Question: What appears to be the issue?
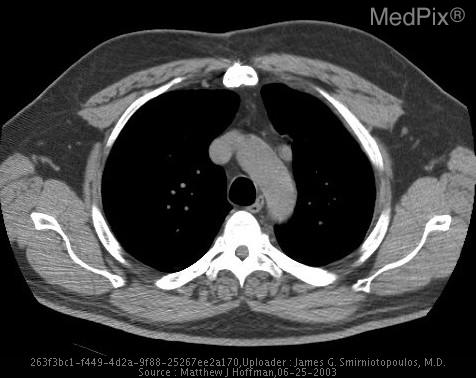
Answer: The findings suggest 5.0 mm contiguous axial CT images of the chest demonstrated normal parenchyma without nodule, effusion or infiltrate.  Mild interstitial disease, left basilar fibronodular scarring and mild hyperinflation.  No mediastinal, hilar or axillary adenopathy.  Mild degenerative changes of the thoracic spine.  Coronary artery calcifications.  No acute cardiopulmonary abnormality.
	Incidental finding of aberrant vessel seen lateral to the aortic arch on the left.  Following the vessel through many cuts demonstrated that the vessel was a left upper lobe pulmonary vein which drained into the left brachiocephalic.  There was no other venous abnormalities seen.. Incidental finding of aberrant vessel seen lateral to the aortic arch on the left.  Following the vessel through many cuts demonstrated that the vessel was a left upper lobe pulmonary vein which drained into the left brachiocephalic.  There was no other venous abnormalities seen.. The patient might have a history of 64 y/o male smoker with history of interstitial changes and ?RLL nodule on CT from outside institution in 1999 (not available).  Referred for new chest CT to evaluate..